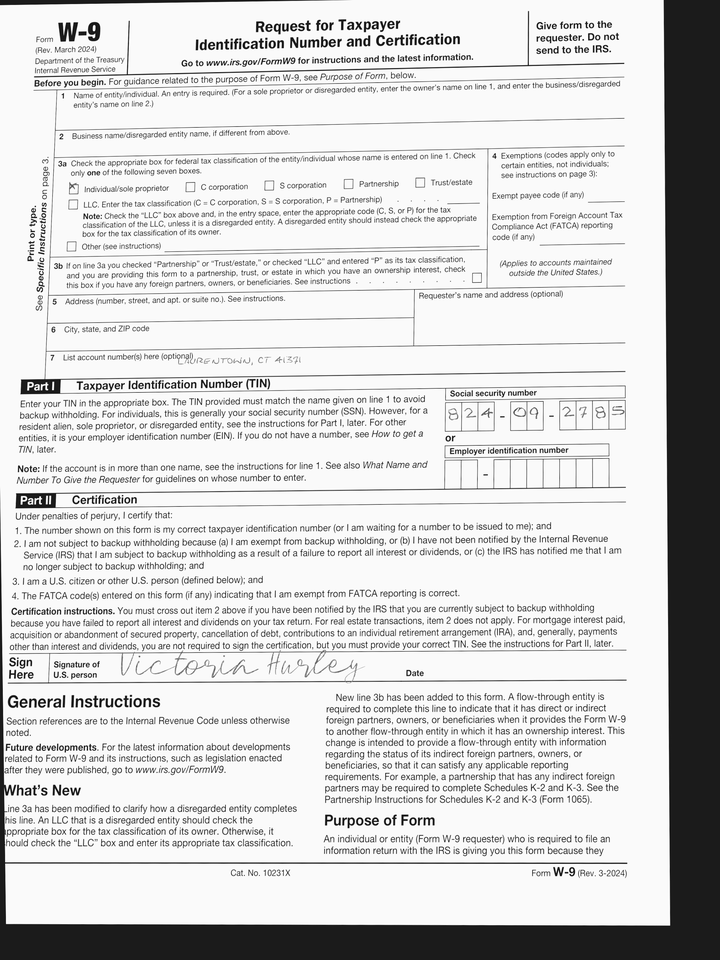
adr2: Laurentown, CT 41371
cbx: yes
ssn: 824092785